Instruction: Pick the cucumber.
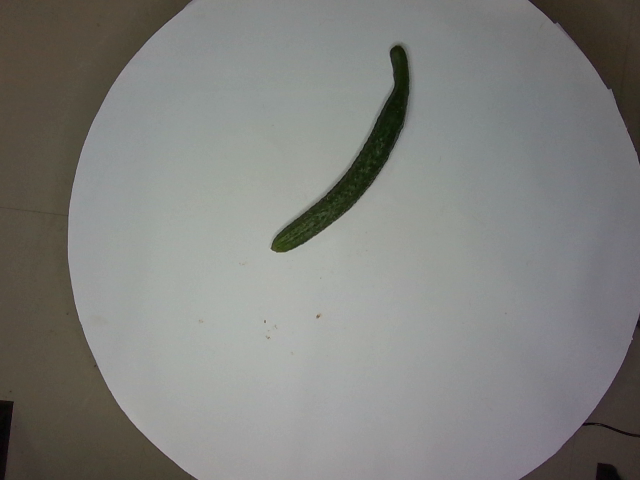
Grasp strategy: vertical